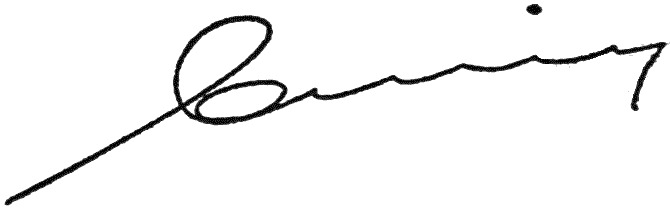
Signature of: volodymyr hroisman